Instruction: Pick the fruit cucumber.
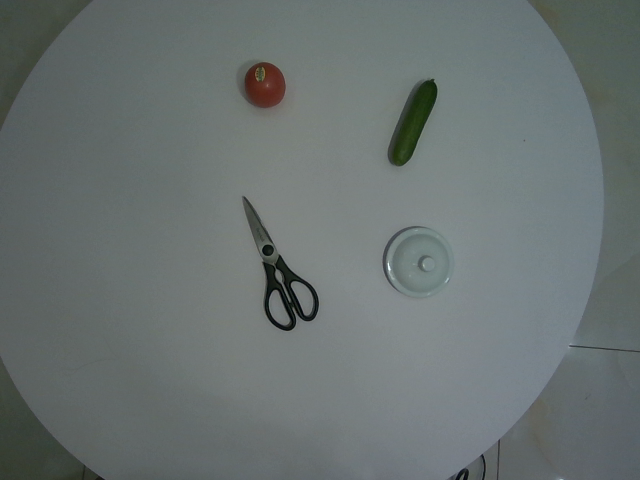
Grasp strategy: vertical